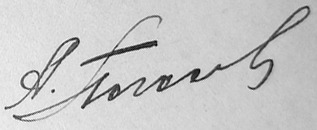
Signature of: q16686626